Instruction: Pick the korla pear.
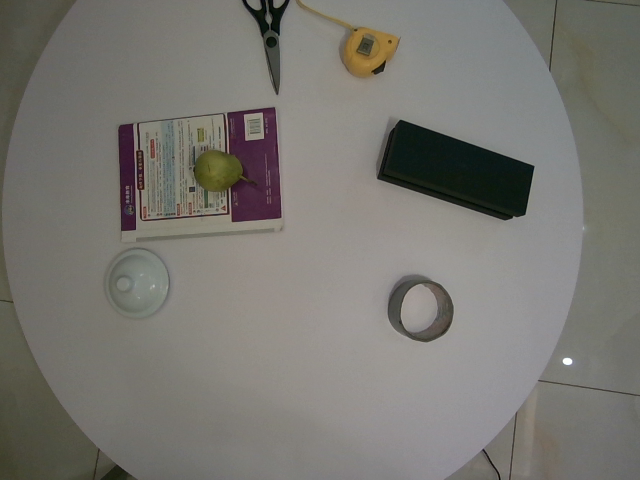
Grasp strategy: vertical